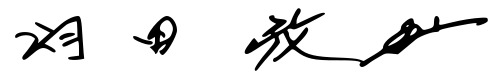
Signature of: tsutomu hata